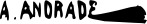
Signature of: ángel andrade